Can you pull out the amount in words, numerical amount, payee's name, date of the cheque, and the bank's name from the image?
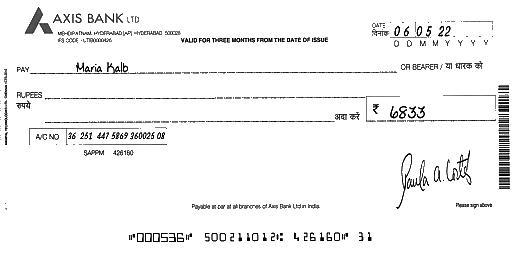
amt_in_words:
amt_in_figures: 6833
payee_name: Maria Kalb
bank_name: AXIS BANK
cheque_date: 06/05/22